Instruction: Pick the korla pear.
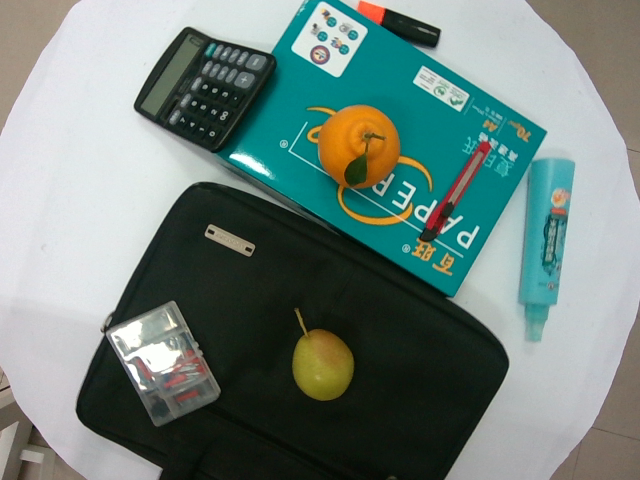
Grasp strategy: vertical